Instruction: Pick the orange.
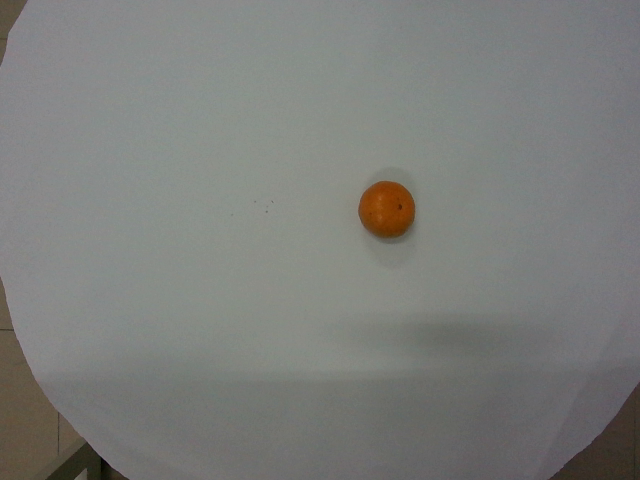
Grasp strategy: vertical